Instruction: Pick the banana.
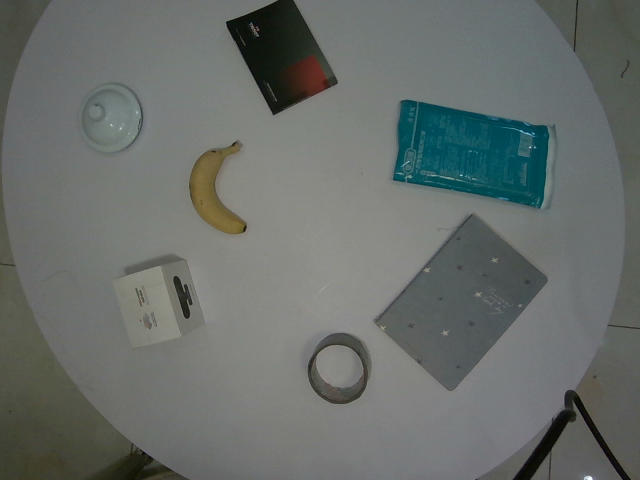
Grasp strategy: vertical